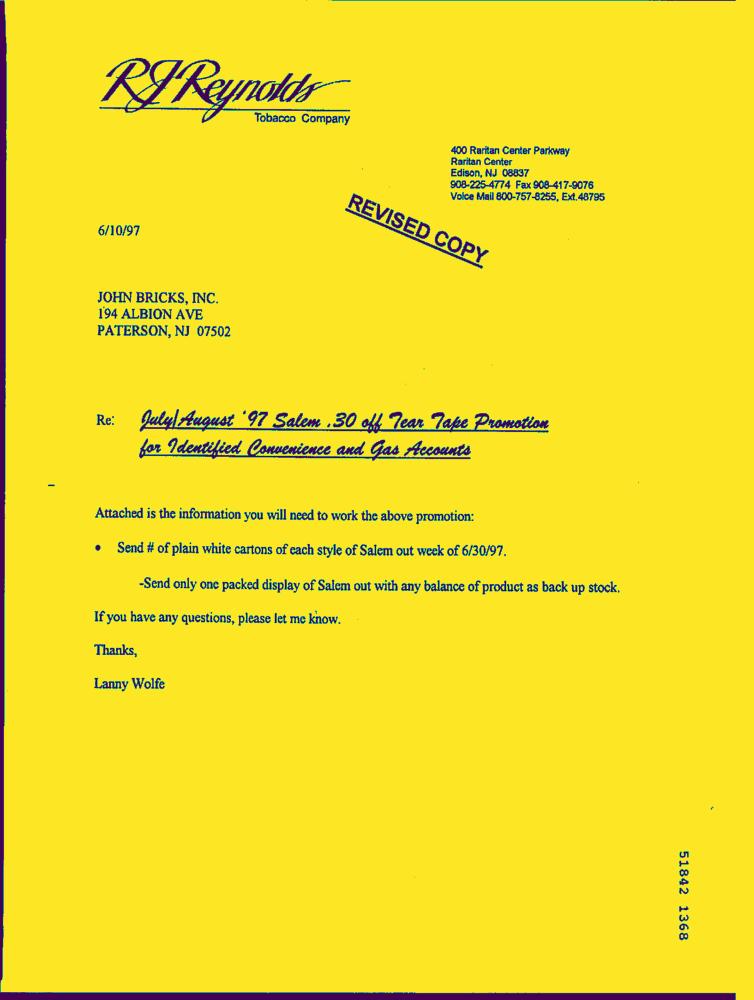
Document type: Letter-Doc